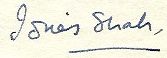
Signature of: idries shah